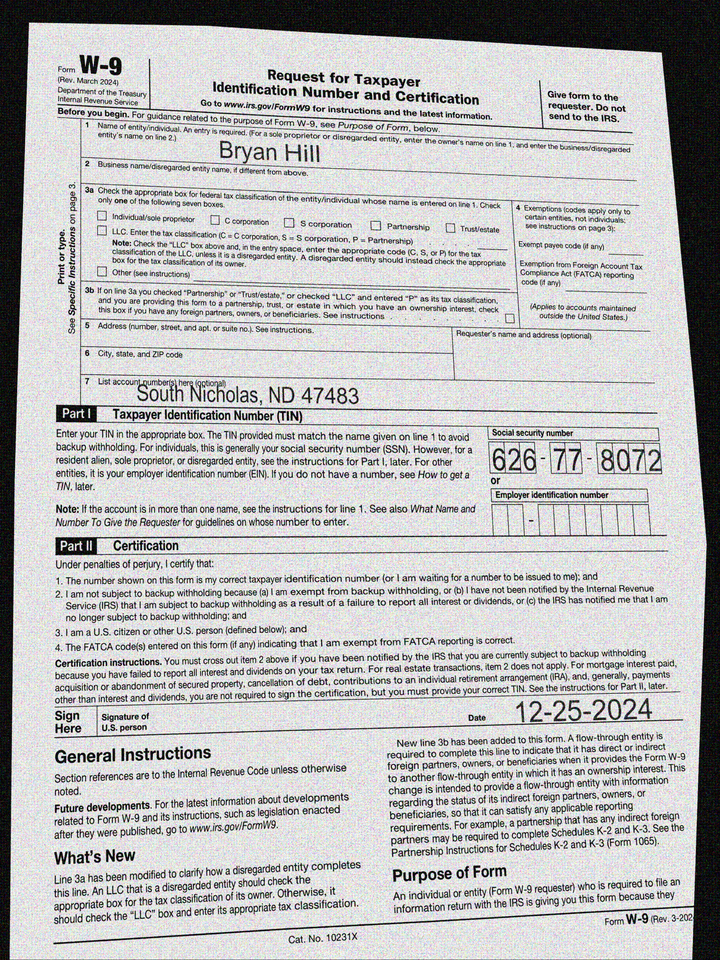
adr2: South Nicholas, ND 47483
cbx: no
ssn: 626778072
enm: Bryan Hill
sdt: 12-25-2024